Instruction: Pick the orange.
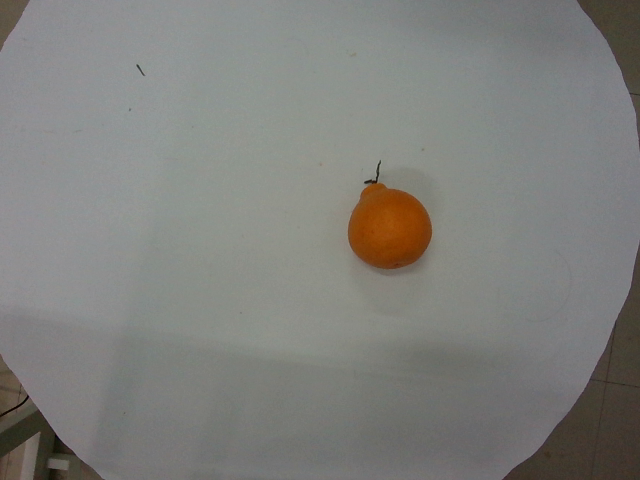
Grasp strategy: vertical